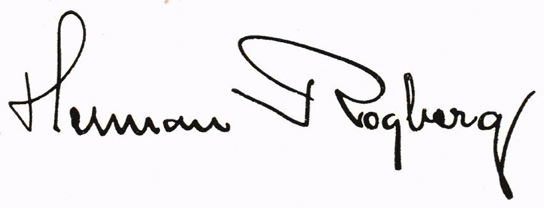
Signature of: herman rogberg